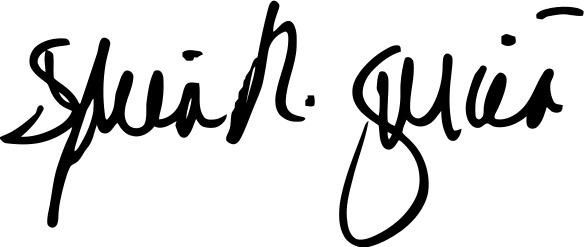
Signature of: sylvia garcia